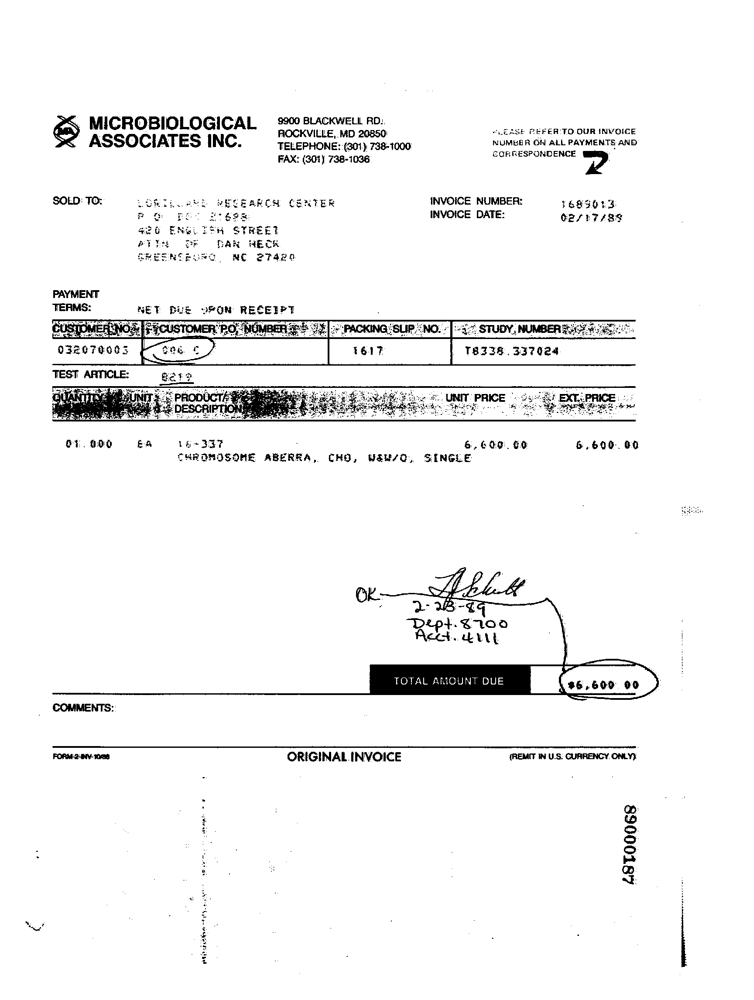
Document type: Invoice